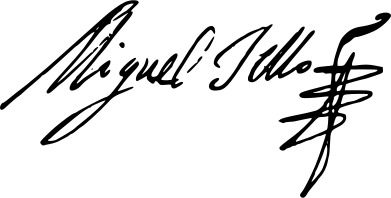
Signature of: miguel tello